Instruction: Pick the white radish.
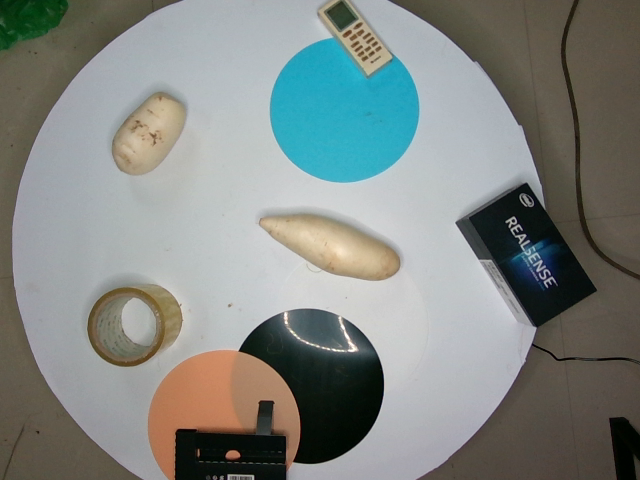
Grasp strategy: vertical